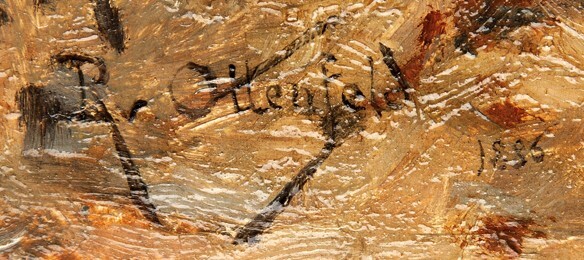
Signature of: rudolf otto von ottenfeld